Question: What is the address or location of the property listed in the document?
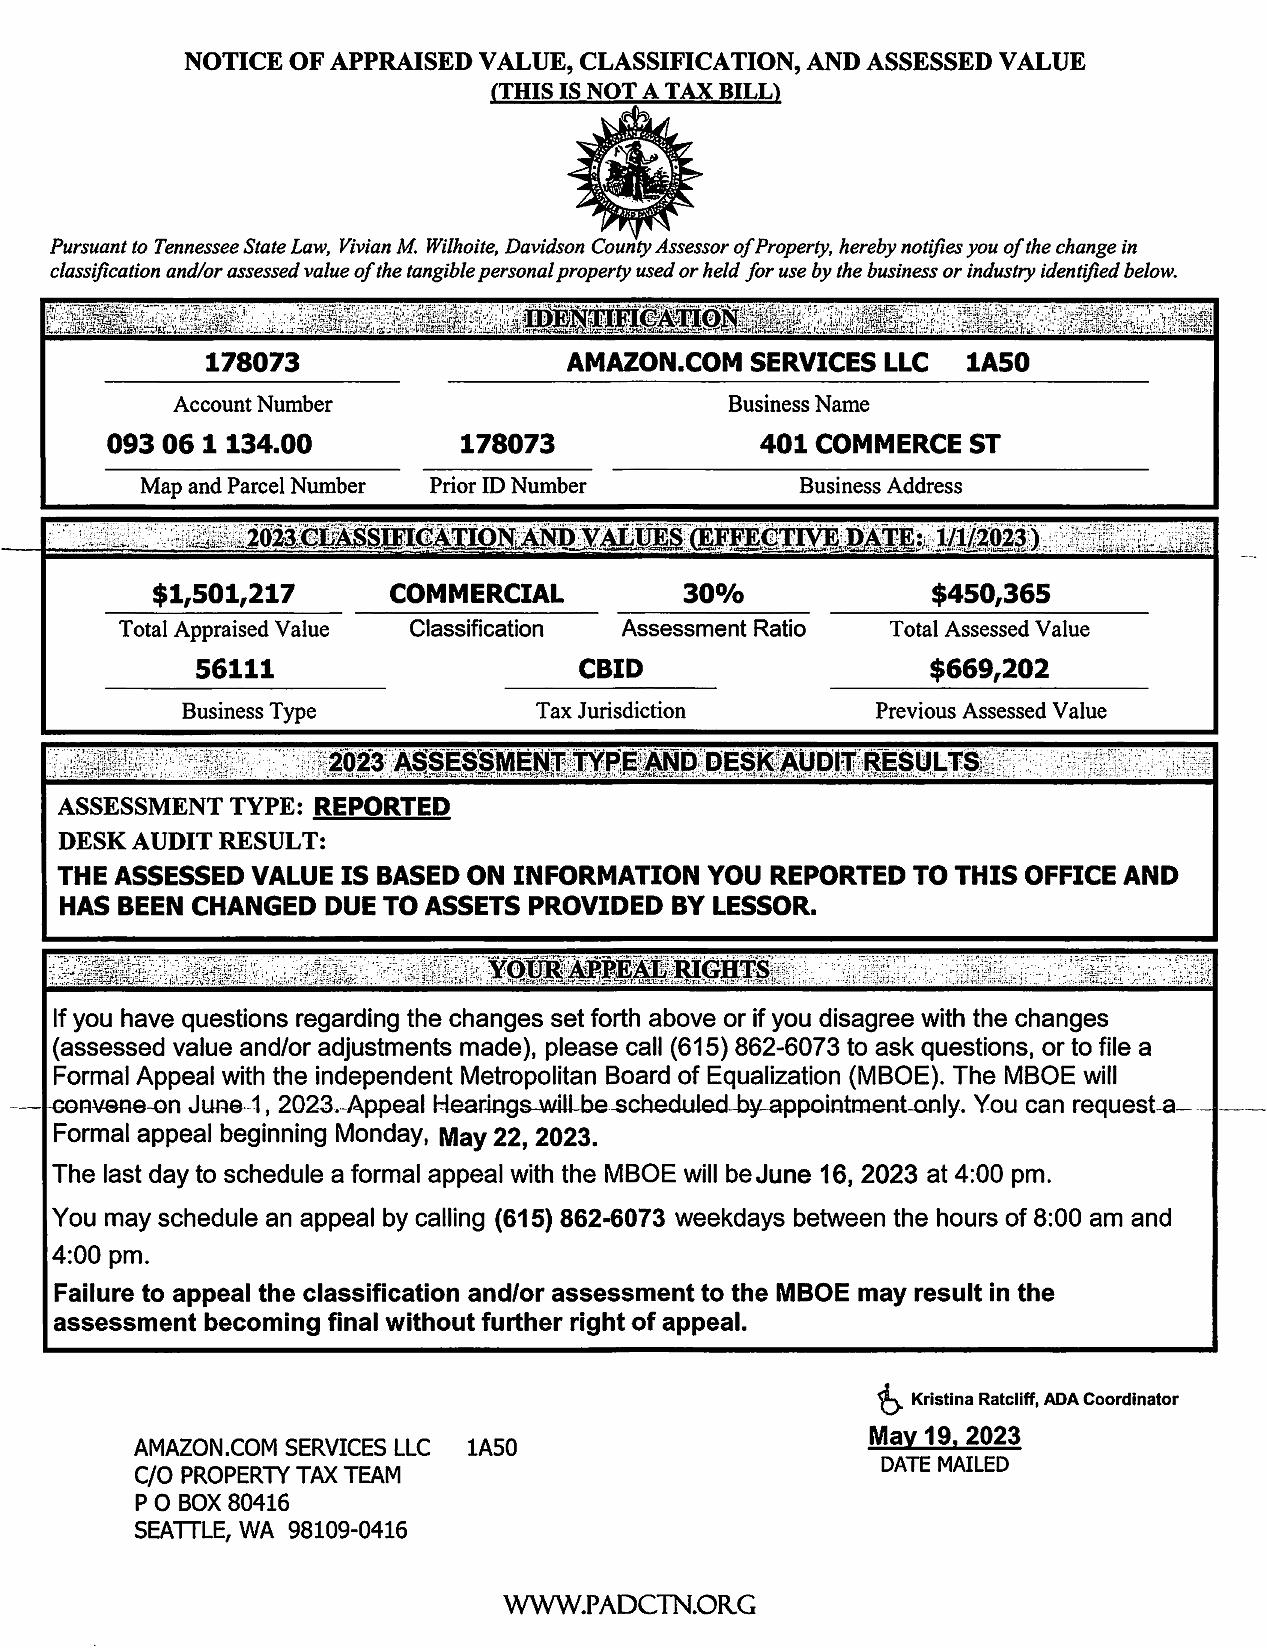
Answer: "401 COMMERCE ST"